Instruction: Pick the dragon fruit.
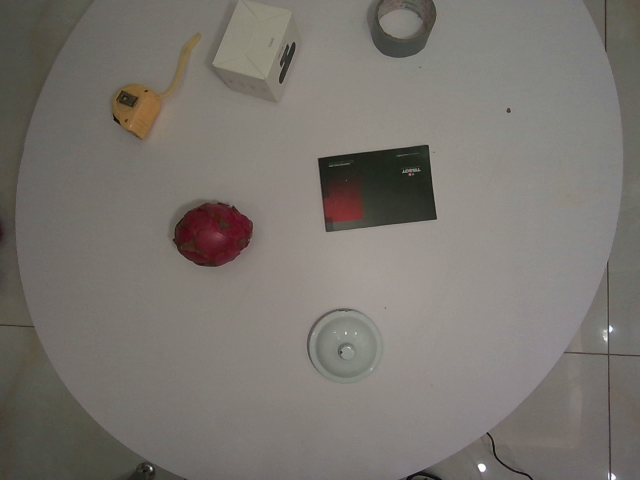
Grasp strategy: vertical